Question: What is the earliest payment due date mentioned in the document?
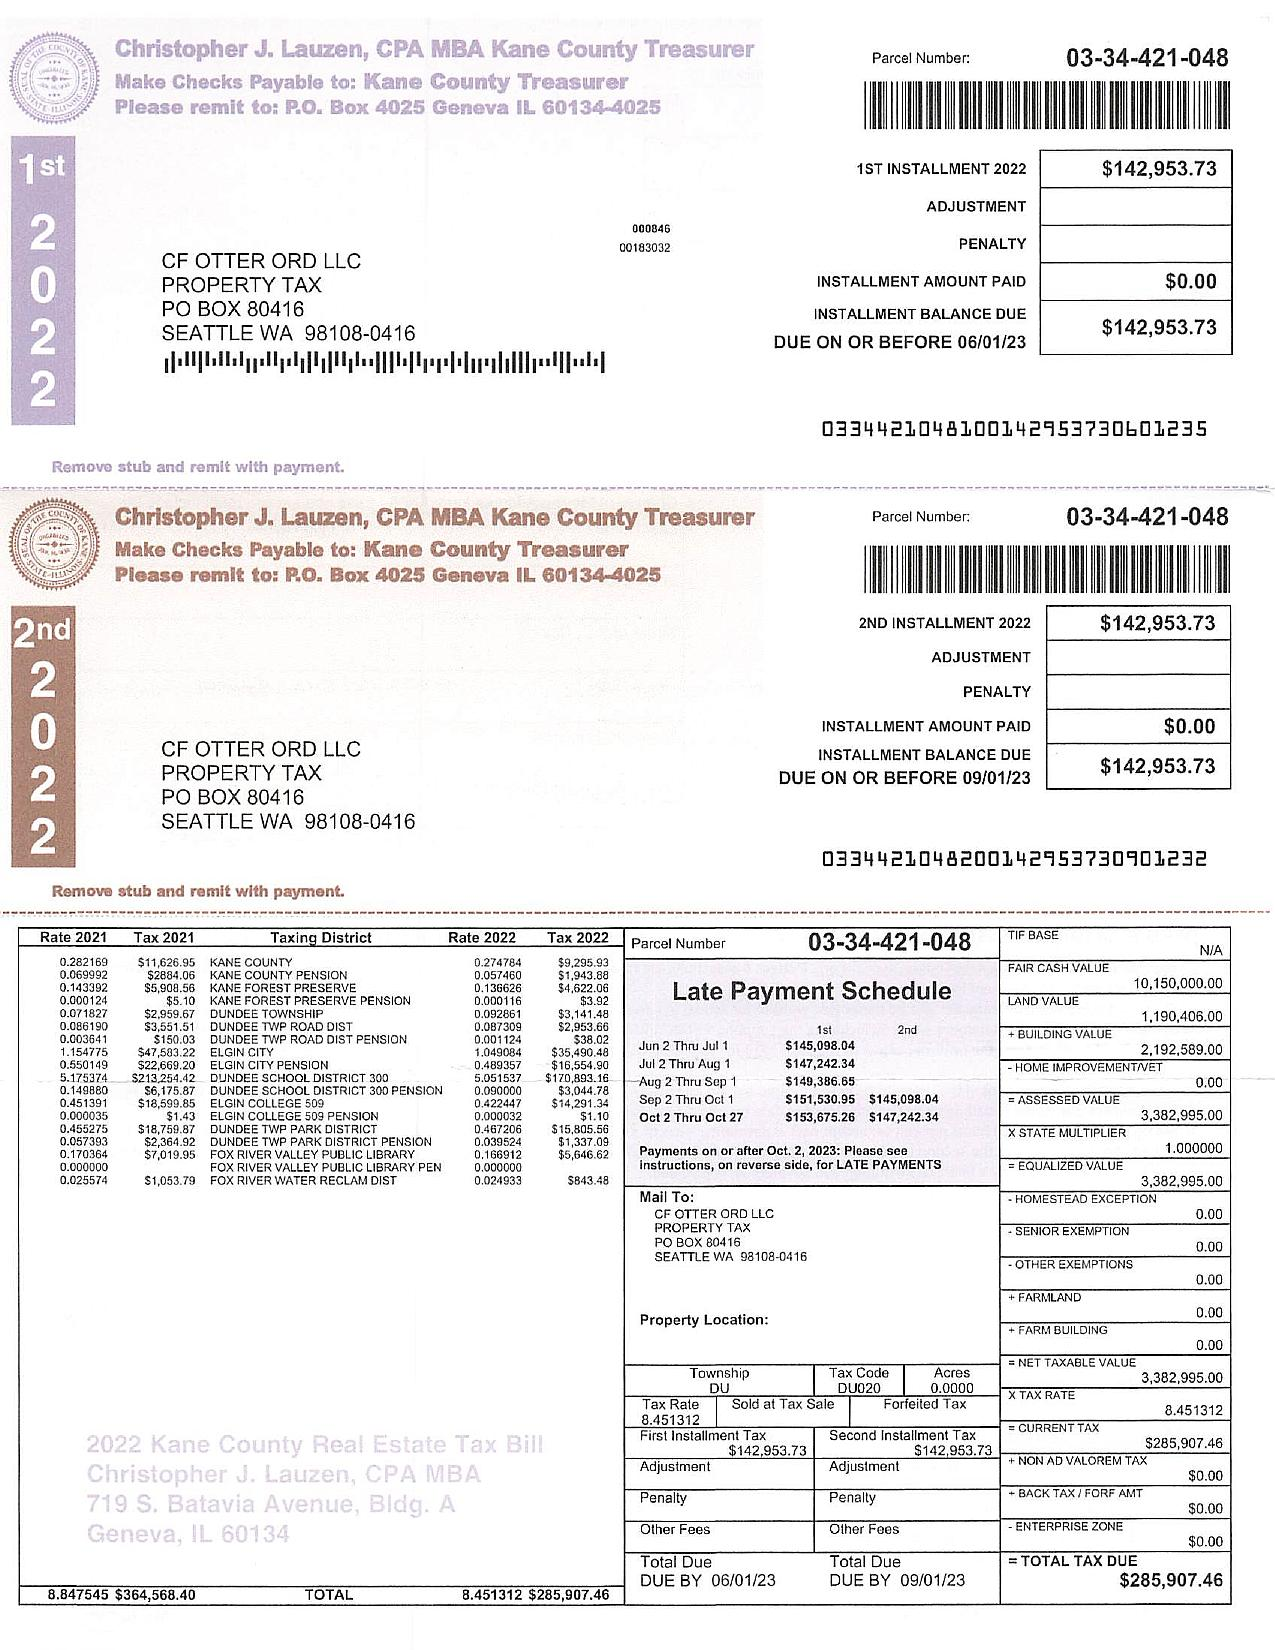
Answer: "6/1/23"